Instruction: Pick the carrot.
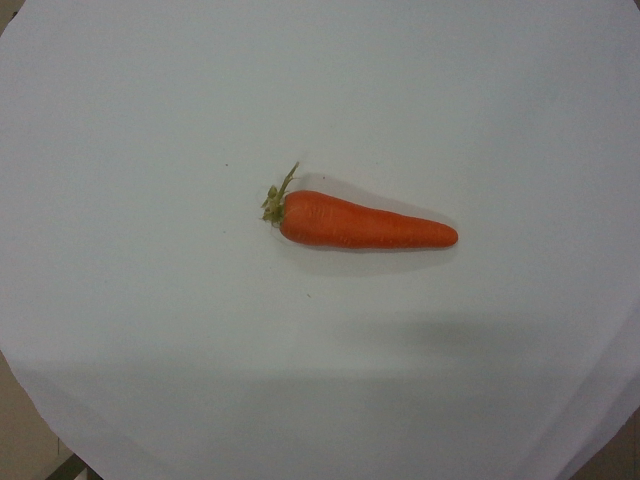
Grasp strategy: vertical